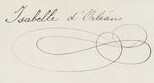
Signature of: princess maría isabel of orléans